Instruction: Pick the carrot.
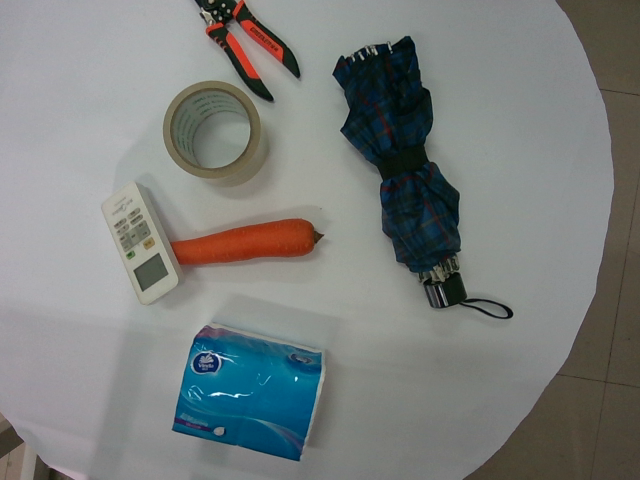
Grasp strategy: vertical